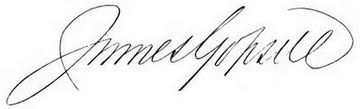
Signature of: james gopsill